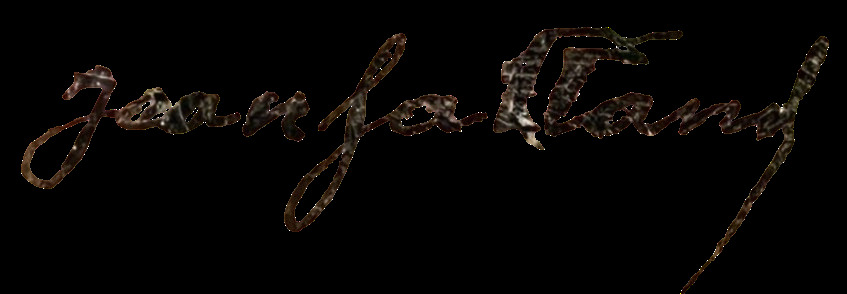
Signature of: q136430809